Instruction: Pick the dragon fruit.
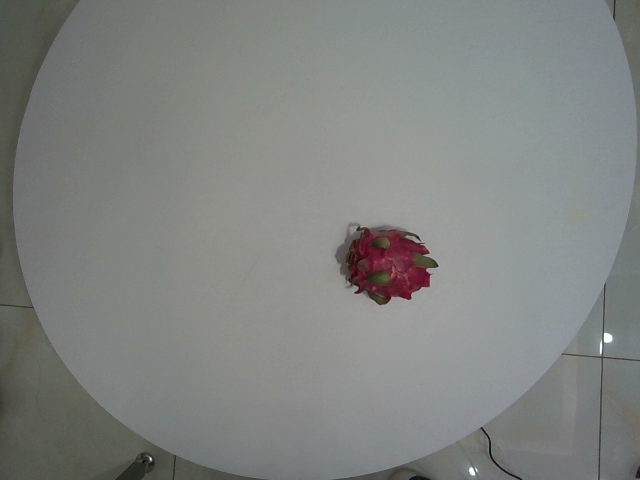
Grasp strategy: vertical